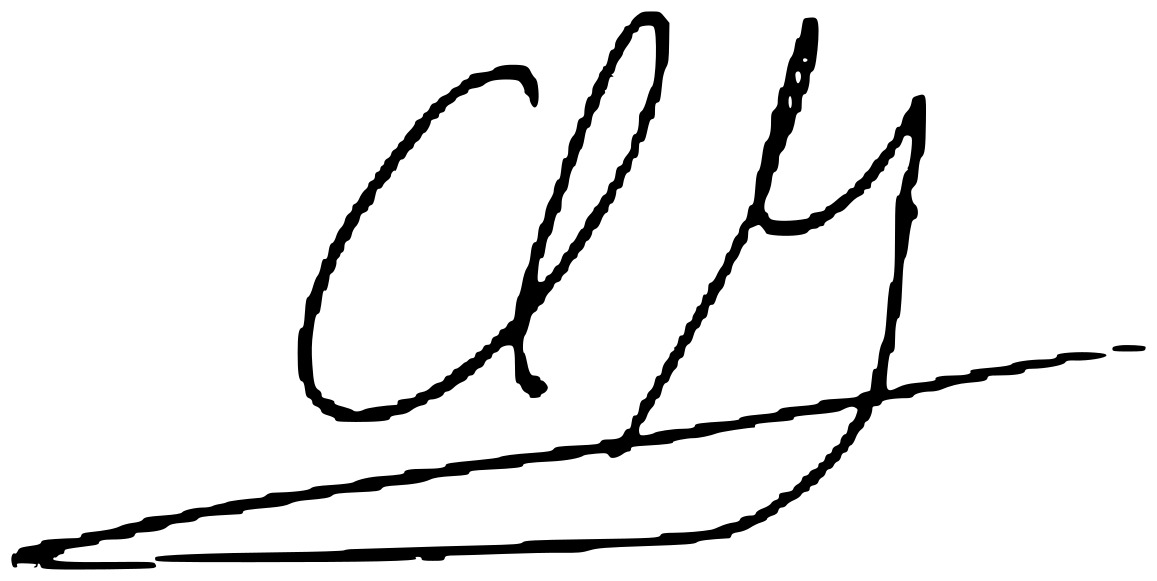
Signature of: carme chacón